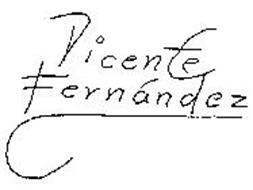
Signature of: vicente fernández